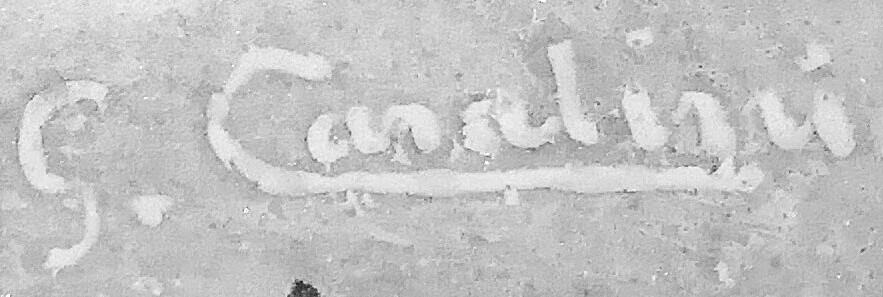
Signature of: giuseppe casalini